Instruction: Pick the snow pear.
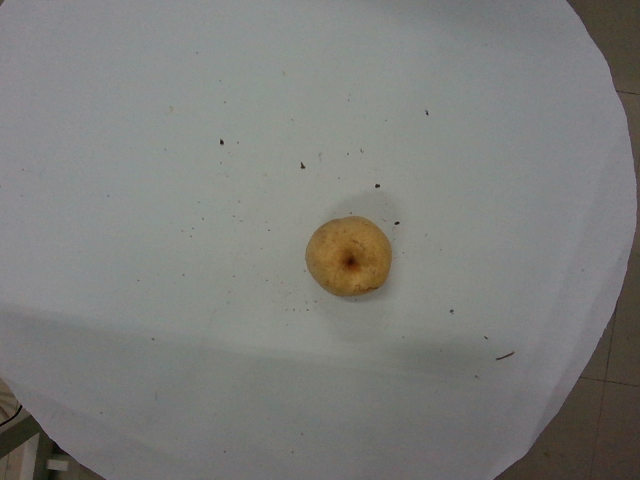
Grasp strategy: vertical